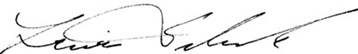
Signature of: lew frederick